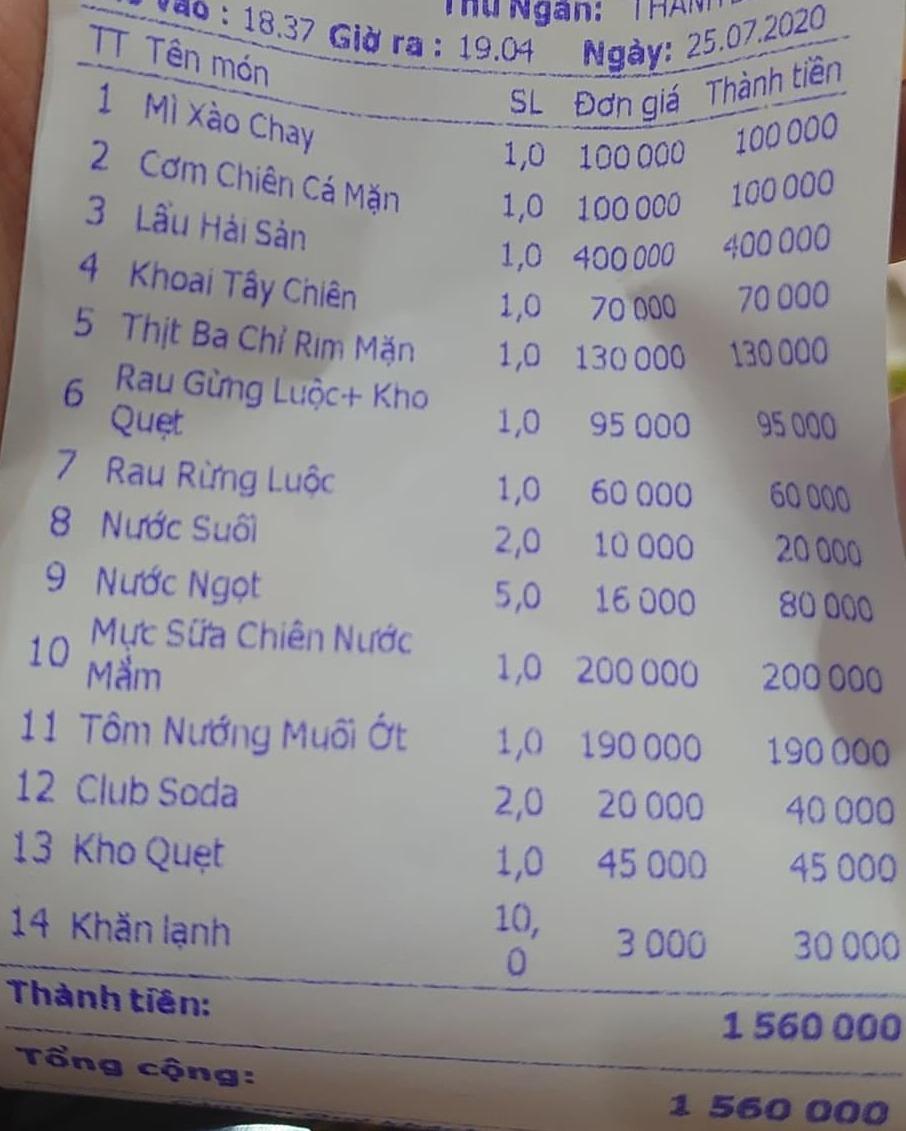
Thu Ngân: THANH
Giờ vào : 18.37 Giờ ra : 19.04 Ngày: 25.07.2020

<table>
<tr>
<th>TT</th>
<th>Tên món</th>
<th>SL</th>
<th>Đơn giá</th>
<th>Thành tiền</th>
</tr>
<tr>
<td>1</td>
<td>Mì Xào Chay</td>
<td>1,0</td>
<td>100 000</td>
<td>100 000</td>
</tr>
<tr>
<td>2</td>
<td>Cơm Chiên Cá Mặn</td>
<td>1,0</td>
<td>100 000</td>
<td>100 000</td>
</tr>
<tr>
<td>3</td>
<td>Lẩu Hải Sản</td>
<td>1,0</td>
<td>400 000</td>
<td>400 000</td>
</tr>
<tr>
<td>4</td>
<td>Khoai Tây Chiên</td>
<td>1,0</td>
<td>70 000</td>
<td>70 000</td>
</tr>
<tr>
<td>5</td>
<td>Thịt Ba Chỉ Rim Mặn</td>
<td>1,0</td>
<td>130 000</td>
<td>130 000</td>
</tr>
<tr>
<td>6</td>
<td>Rau Gừng Luộc+ Kho Quẹt</td>
<td>1,0</td>
<td>95 000</td>
<td>95 000</td>
</tr>
<tr>
<td>7</td>
<td>Rau Rừng Luộc</td>
<td>1,0</td>
<td>60 000</td>
<td>60 000</td>
</tr>
<tr>
<td>8</td>
<td>Nước Suối</td>
<td>2,0</td>
<td>10 000</td>
<td>20 000</td>
</tr>
<tr>
<td>9</td>
<td>Nước Ngọt</td>
<td>5,0</td>
<td>16 000</td>
<td>80 000</td>
</tr>
<tr>
<td>10</td>
<td>Mực Sữa Chiên Nước Mắm</td>
<td>1,0</td>
<td>200 000</td>
<td>200 000</td>
</tr>
<tr>
<td>11</td>
<td>Tôm Nướng Muối Ớt</td>
<td>1,0</td>
<td>190 000</td>
<td>190 000</td>
</tr>
<tr>
<td>12</td>
<td>Club Soda</td>
<td>2,0</td>
<td>20 000</td>
<td>40 000</td>
</tr>
<tr>
<td>13</td>
<td>Kho Quẹt</td>
<td>1,0</td>
<td>45 000</td>
<td>45 000</td>
</tr>
<tr>
<td>14</td>
<td>Khăn lạnh</td>
<td>10,0</td>
<td>3 000</td>
<td>30 000</td>
</tr>
</table>

Thành tiền: 1 560 000
Tổng cộng: 1 560 000